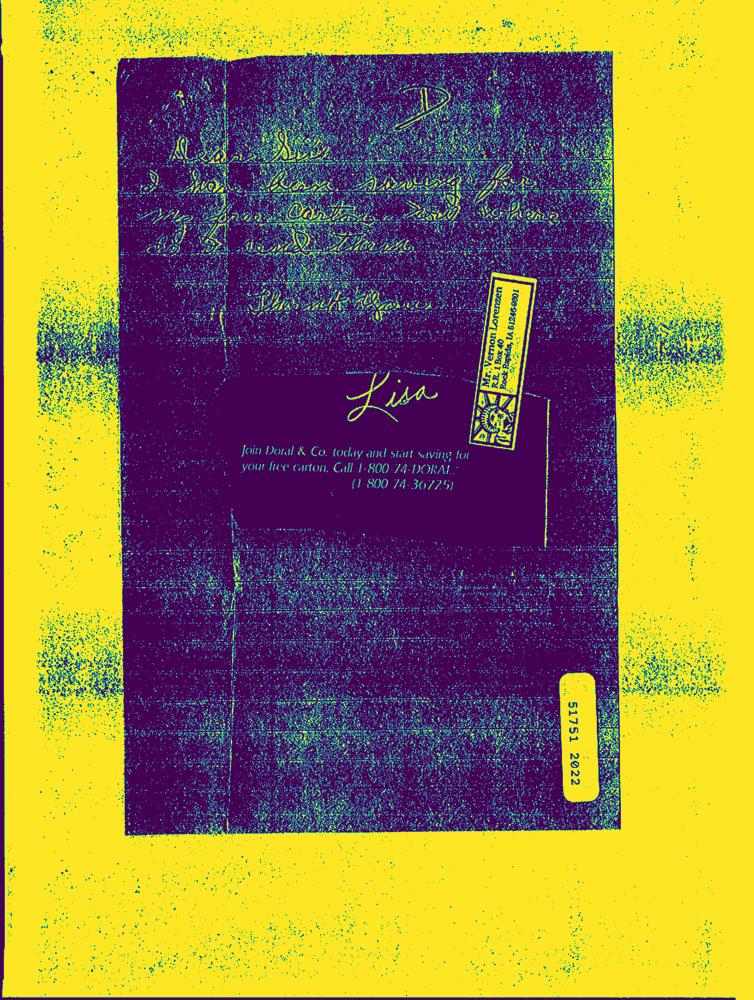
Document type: Hand-Written